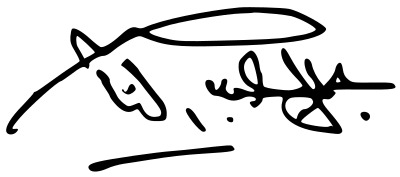
Signature of: gamal abdel nasser